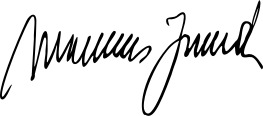
Signature of: massimo inardi